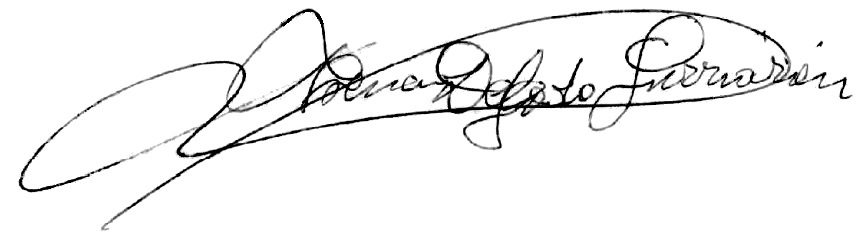
Signature of: florencio delgado gurriarán